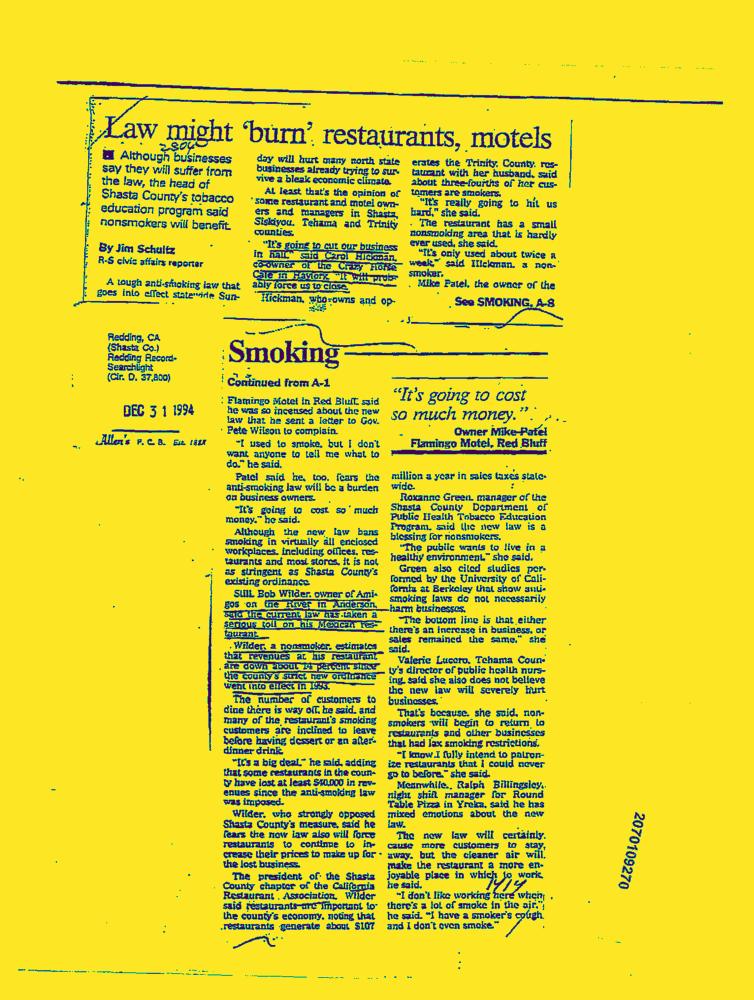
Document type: News-Article